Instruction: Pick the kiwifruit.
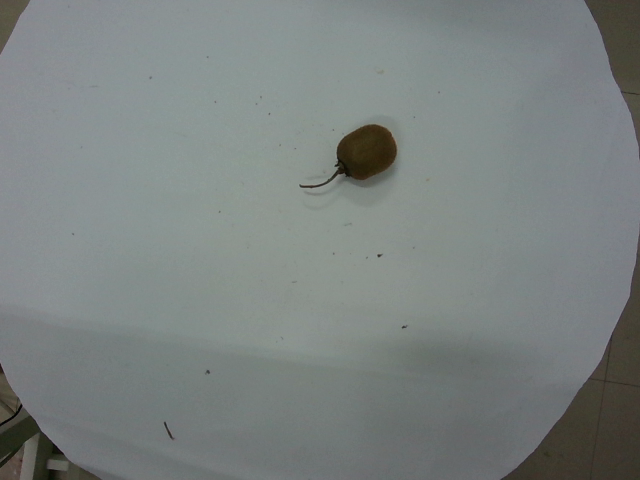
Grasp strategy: vertical